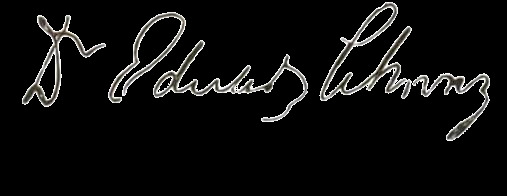
Signature of: eduard schwarz